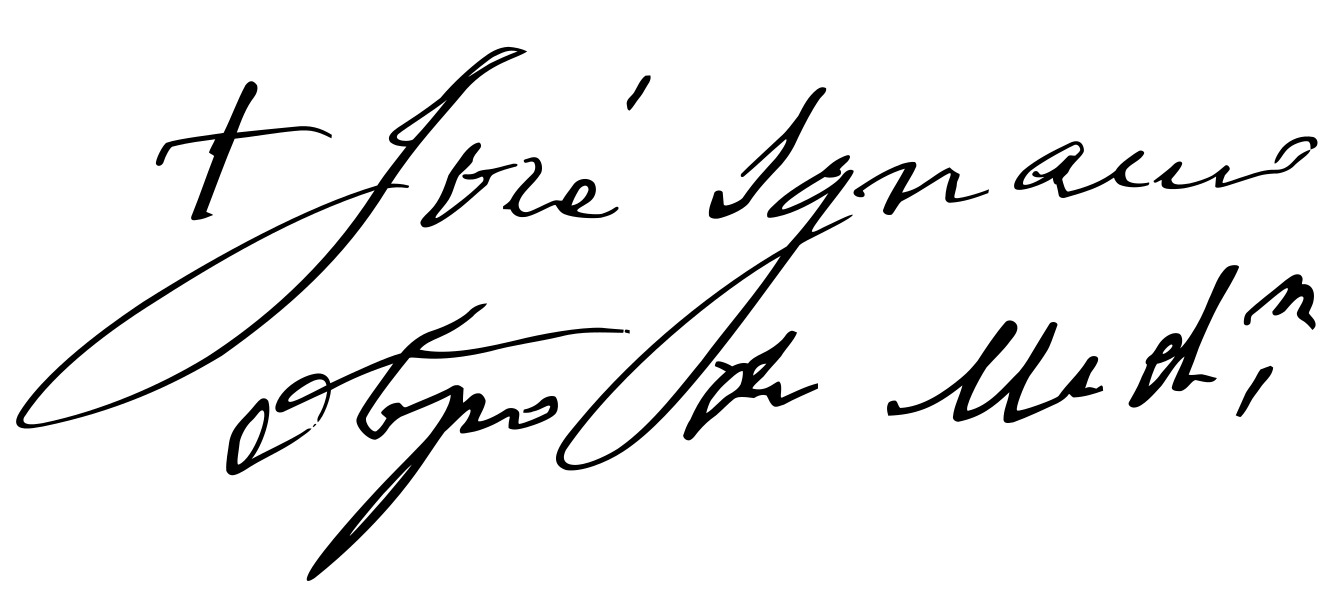
Signature of: josé ignacio montoya palacio